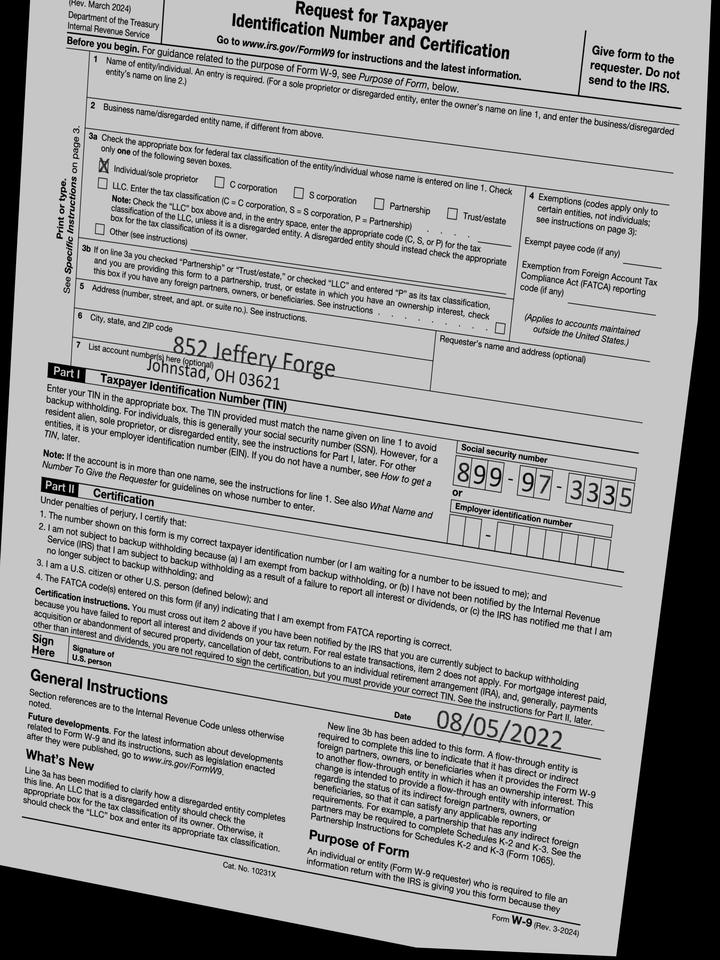
adr1: 852 Jeffery Forge
adr2: Johnstad, OH 03621
cbx: yes
ssn: 899973335
sdt: 08/05/2022